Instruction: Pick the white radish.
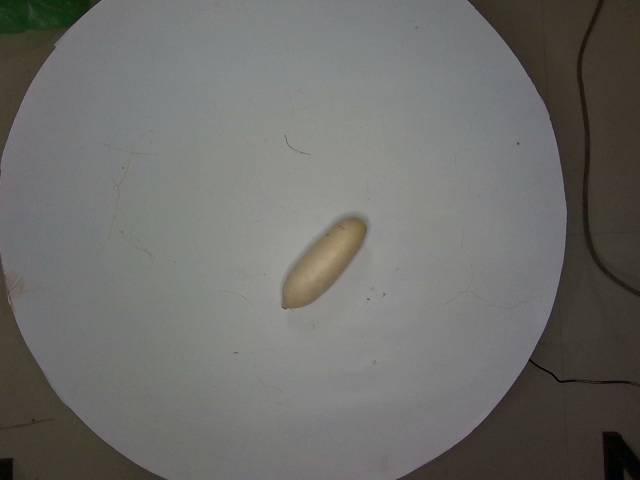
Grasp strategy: vertical